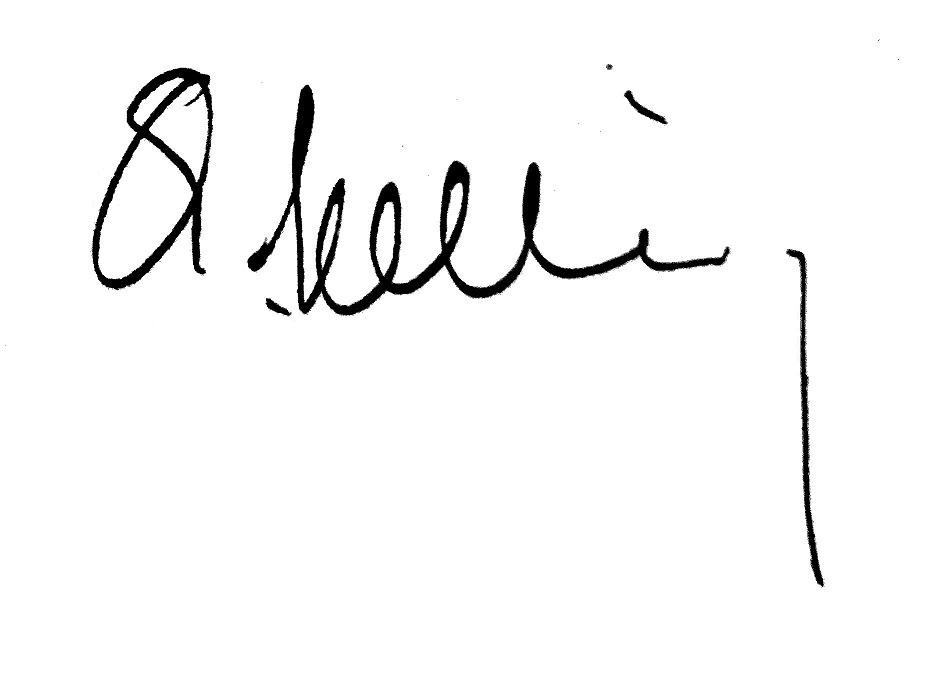
Signature of: alfred golliard